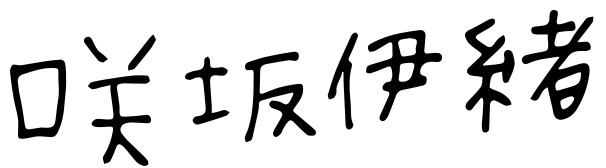
Signature of: io sakisaka